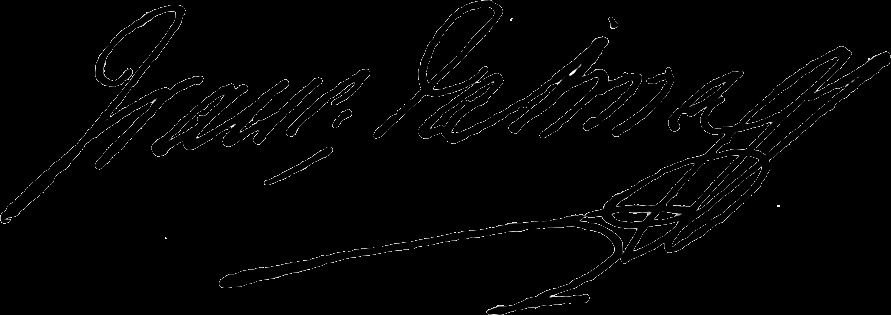
Signature of: françois joseph talma